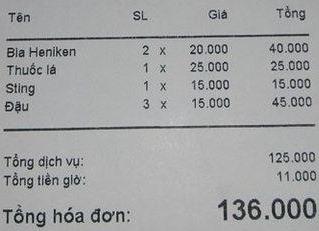
<table>
<tr>
<th>Tên</th>
<th>SL</th>
<th>Giá</th>
<th>Tổng</th>
</tr>
<tr>
<td>Bia Heniken</td>
<td>2 x</td>
<td>20.000</td>
<td>40.000</td>
</tr>
<tr>
<td>Thuốc lá</td>
<td>1 x</td>
<td>25.000</td>
<td>25.000</td>
</tr>
<tr>
<td>Sting</td>
<td>1 x</td>
<td>15.000</td>
<td>15.000</td>
</tr>
<tr>
<td>Đậu</td>
<td>3 x</td>
<td>15.000</td>
<td>45.000</td>
</tr>
</table>

Tổng dịch vụ: 125.000
Tổng tiền giờ: 11.000

Tổng hóa đơn: 136.000